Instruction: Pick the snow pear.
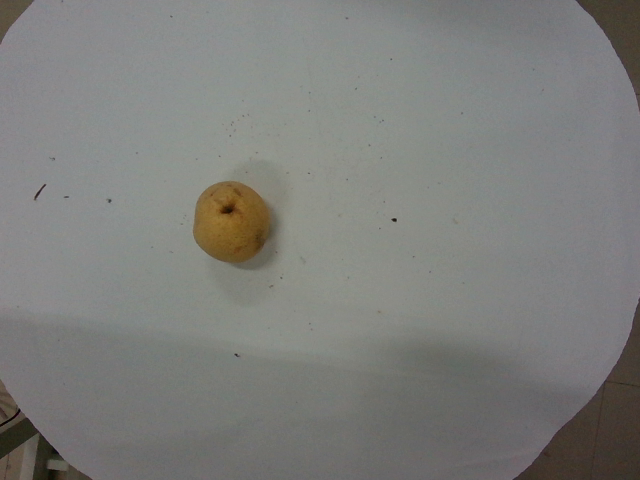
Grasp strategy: vertical